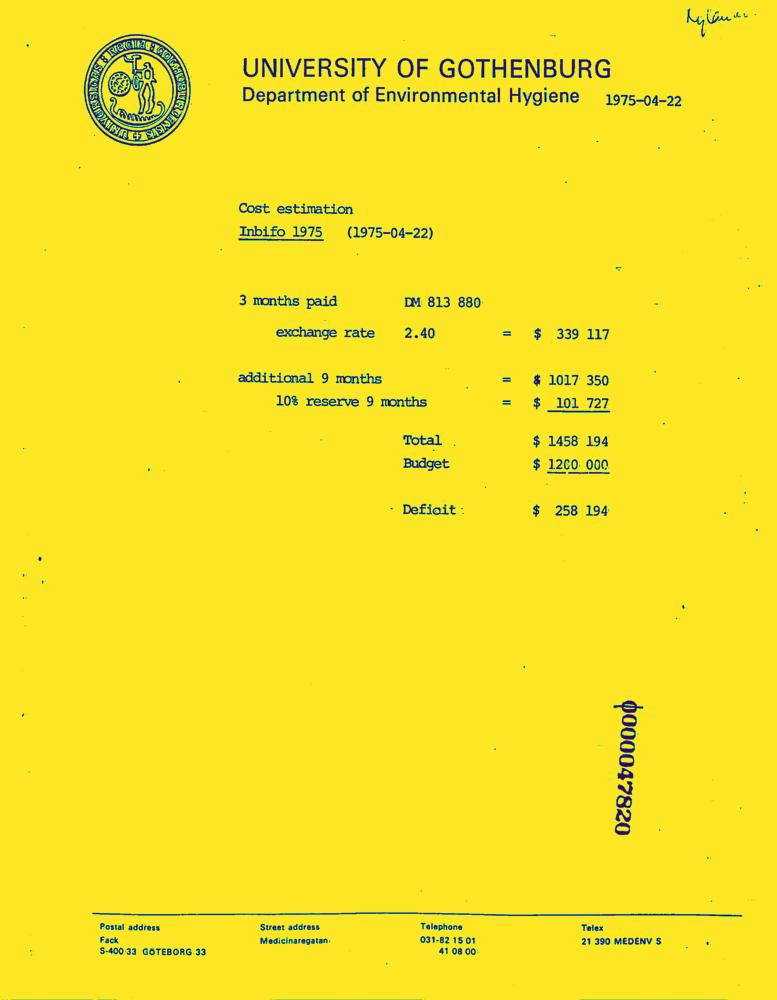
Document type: Invoice-Doc